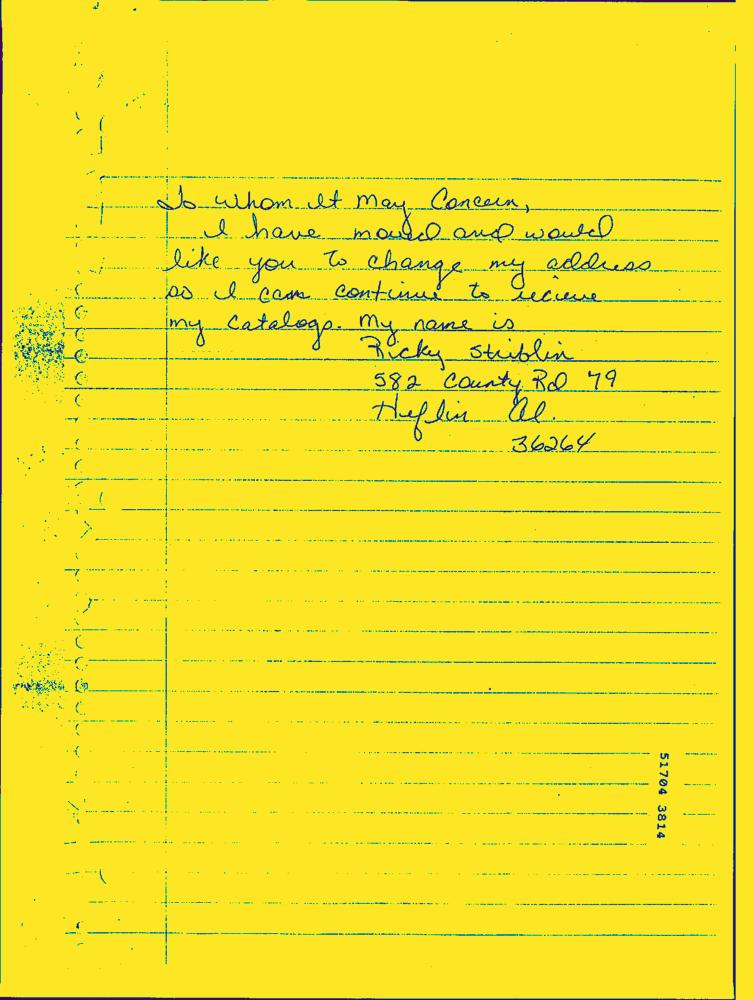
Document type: Hand-Written